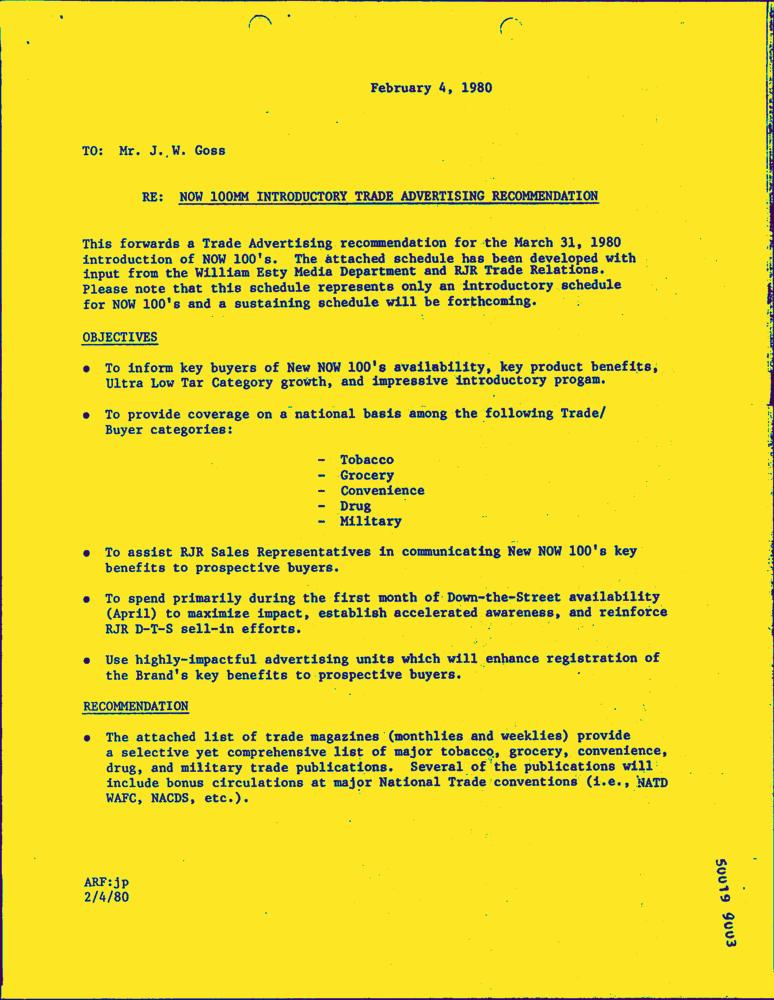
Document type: Letter-Doc